Please extract the written amount, numerical amount, recipient's name, date on the cheque, and the bank's name from the image.
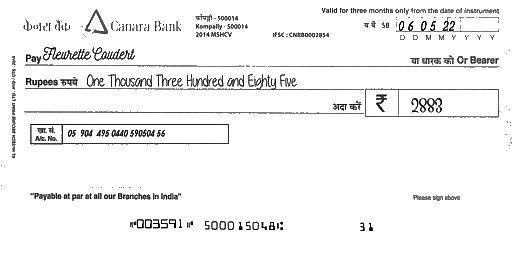
amt_in_words: One Thousand Three Hundred and Eighty Five
amt_in_figures: 2883
payee_name: Fleurette Coudert
bank_name: Canara Bank
cheque_date: 06/05/22